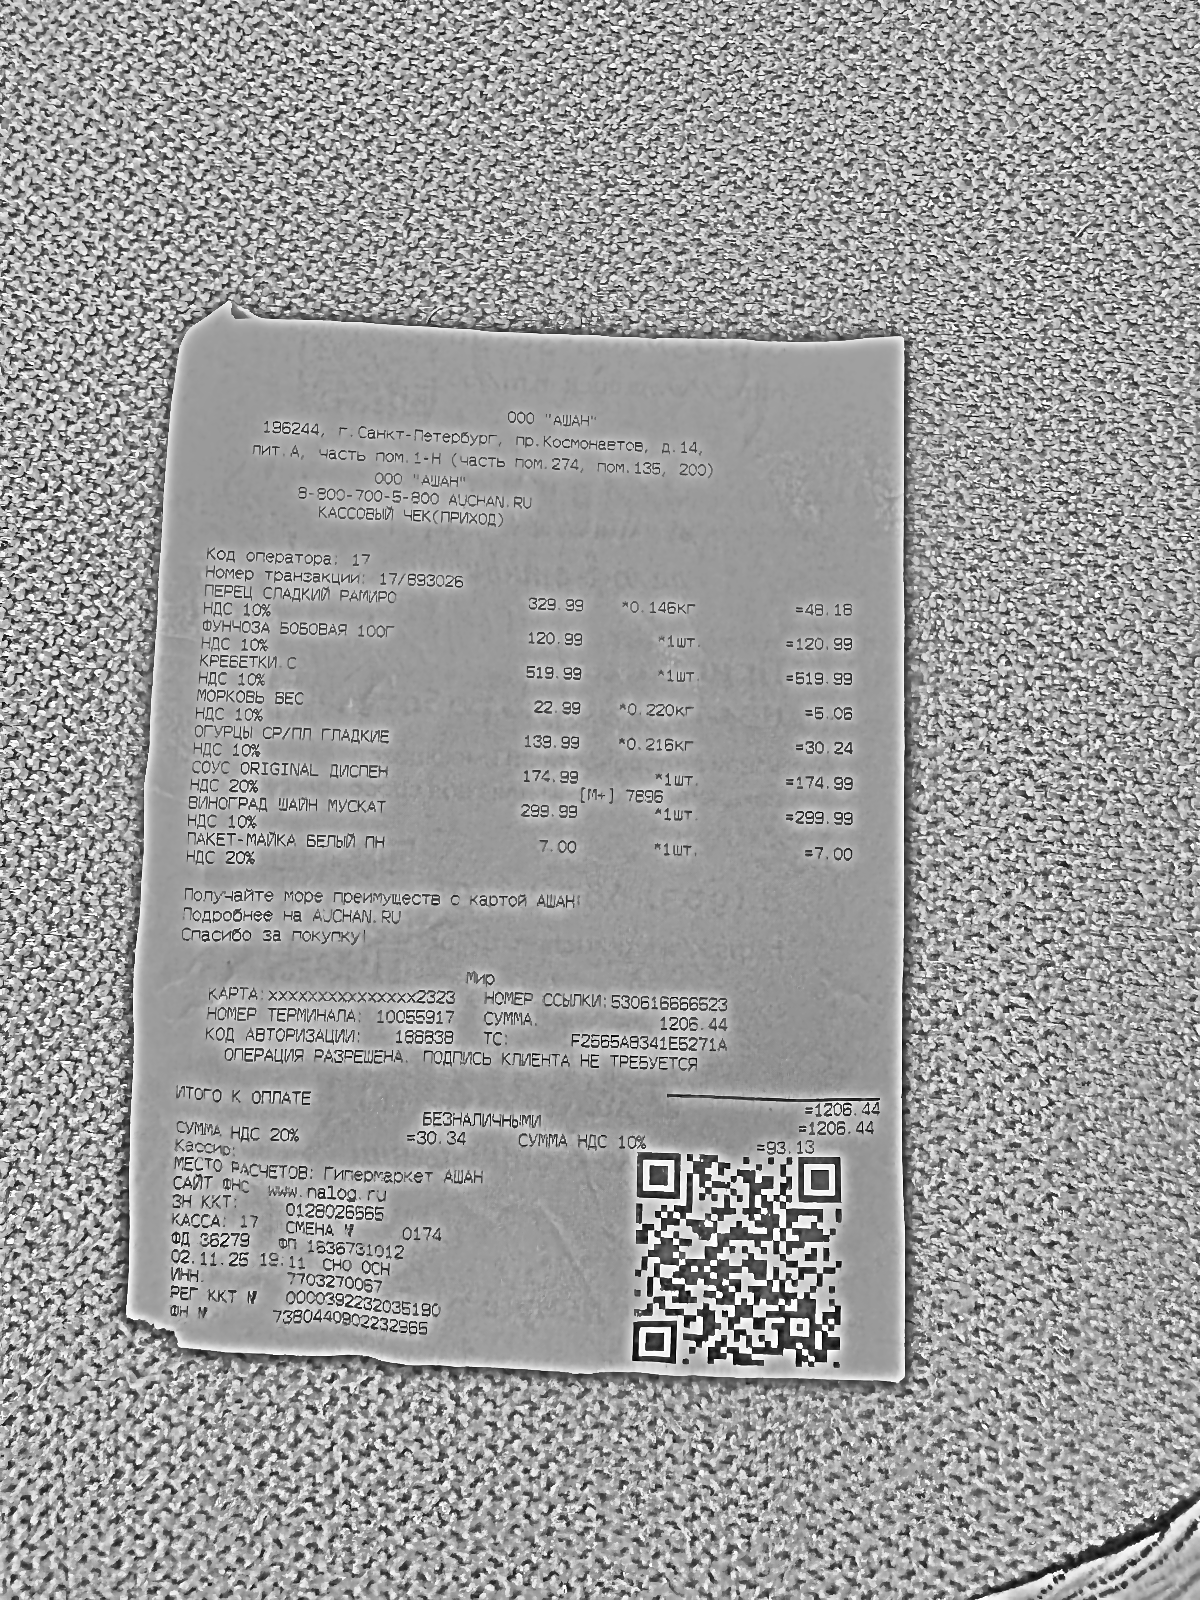
Продавец: 000 "АШАН"
ИНН: 7703270067
Дата: 02.11.25
Товары: ПЕРЕЦ СЛАДКИЙ РАМИРО; ФУНЧОЗА БОБОВАЯ 100Г; КРЕБЕТКИ.С; МОРКОВЬ ВЕС; ОГУРЦЫ СР/ПЛ ГЛАДКИЕ; СОУС ORIGINAL ДИСПЕН; ВИНОГРАД ШАЙН МУСКАТ; ПАКЕТ-МАЙКА БЕЛЫЙ ПН
Количество: 0.146; 1; 1; 0.220; 0.216; 1; 1; 1
Цена: 329.99; 120.99; 519.99; 22.99; 139.99; 174.99; 299.99; 7.00
Сумма: 48.18; 120.99; 519.99; 5.06; 30.24; 174.99; 299.99; 7.00
Итого: 1206.44